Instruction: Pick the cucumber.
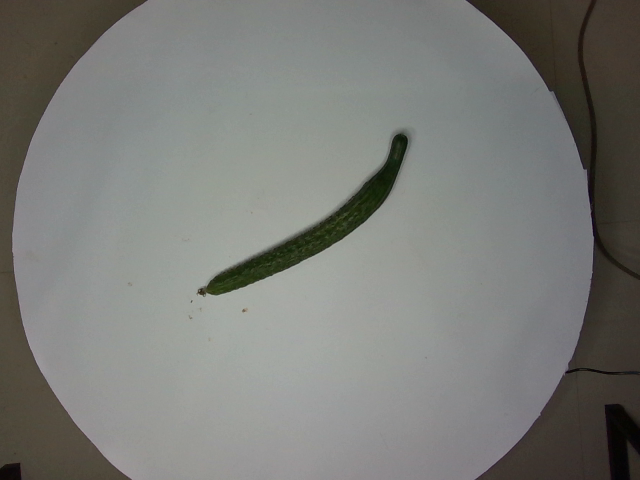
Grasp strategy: vertical